Question: How does the patient history play a role?
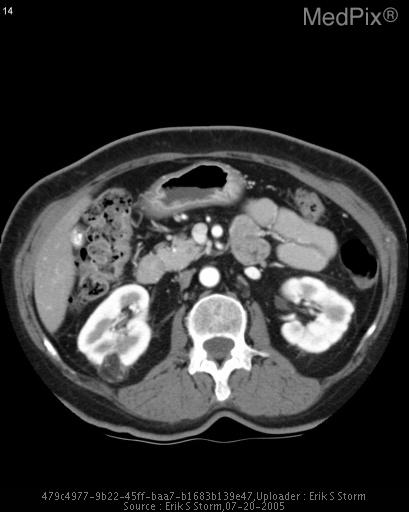
Answer: The patient's history of 68 y.o. woman with DM type 2, on metformin; with proteinuria. is key in understanding the case.